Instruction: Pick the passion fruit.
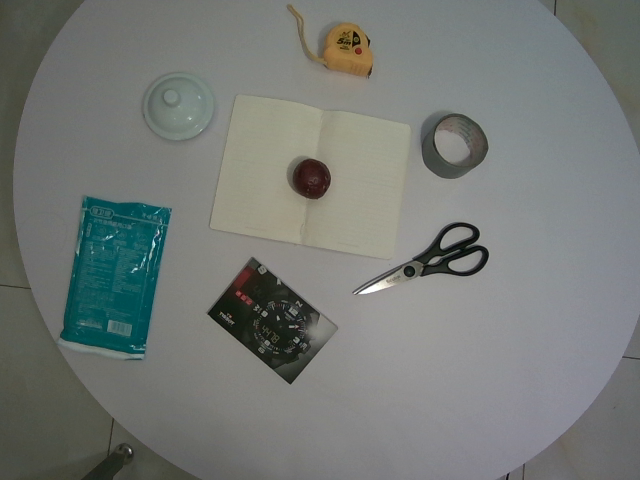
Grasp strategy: vertical